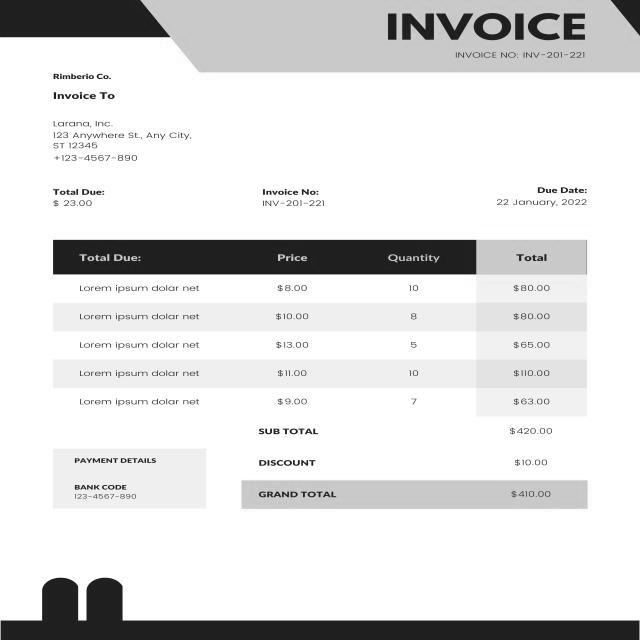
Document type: Invoice